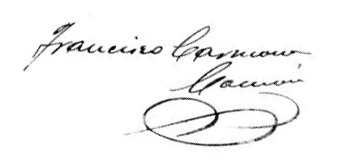
Signature of: francisco carmona camón